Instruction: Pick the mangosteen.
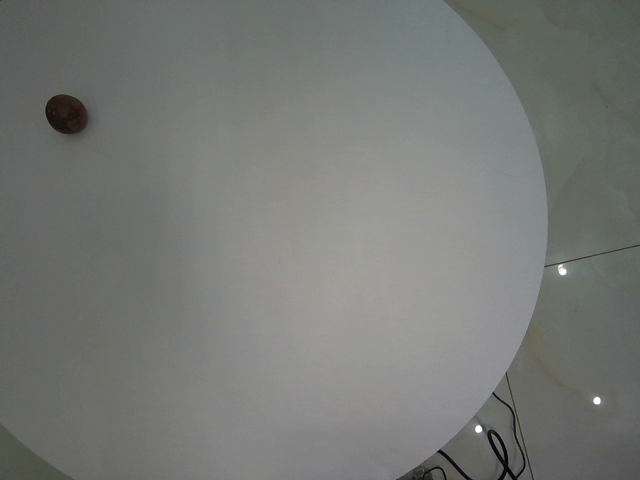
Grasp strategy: vertical